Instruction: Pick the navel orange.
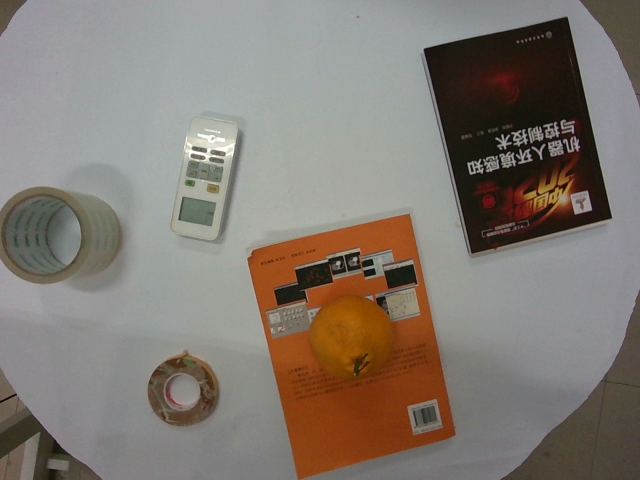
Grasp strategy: vertical